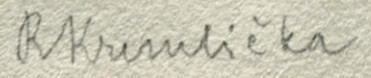
Signature of: rudolf kremlička